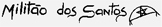
Signature of: militão dos santos